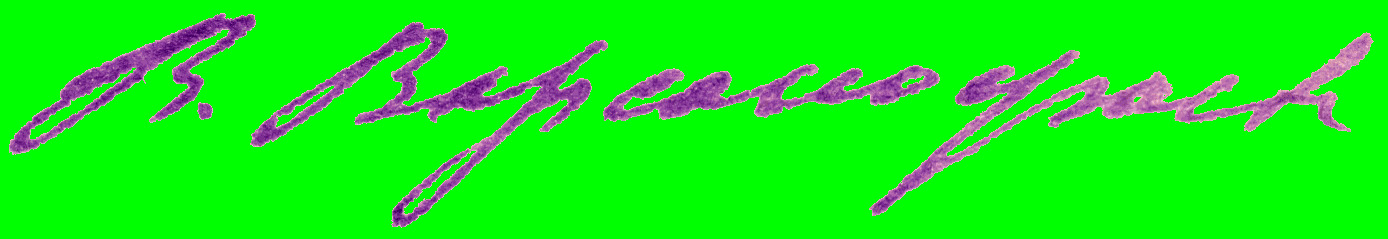
Signature of: vera varsonofeva